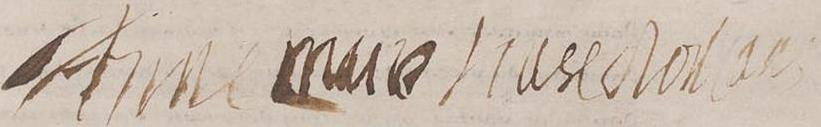
Signature of: anne marie louise d orléans